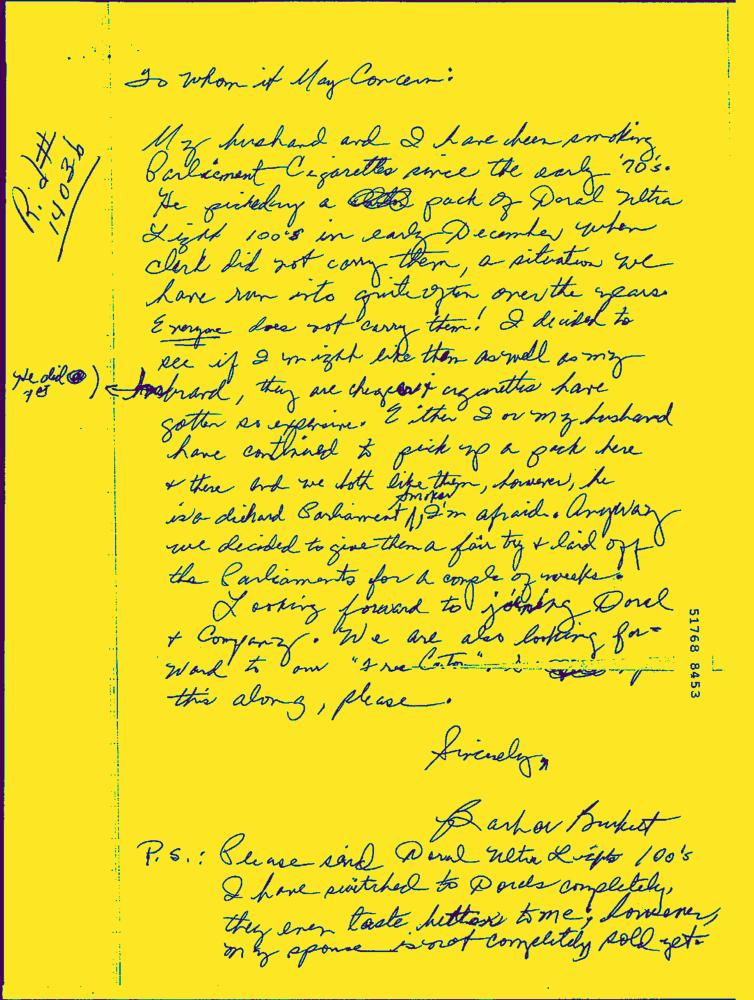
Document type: Hand-Written